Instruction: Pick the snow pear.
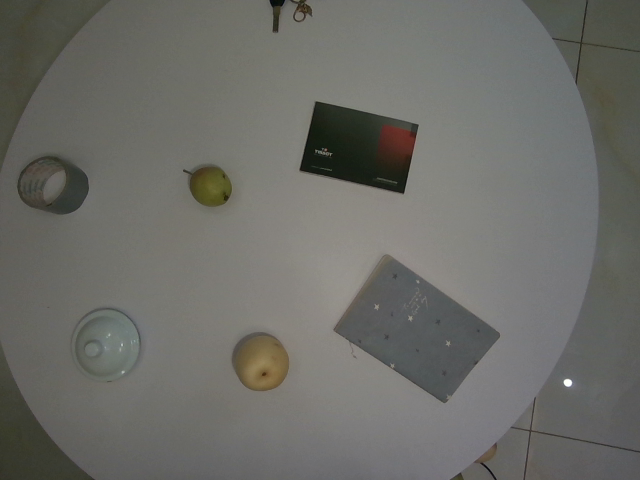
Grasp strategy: vertical